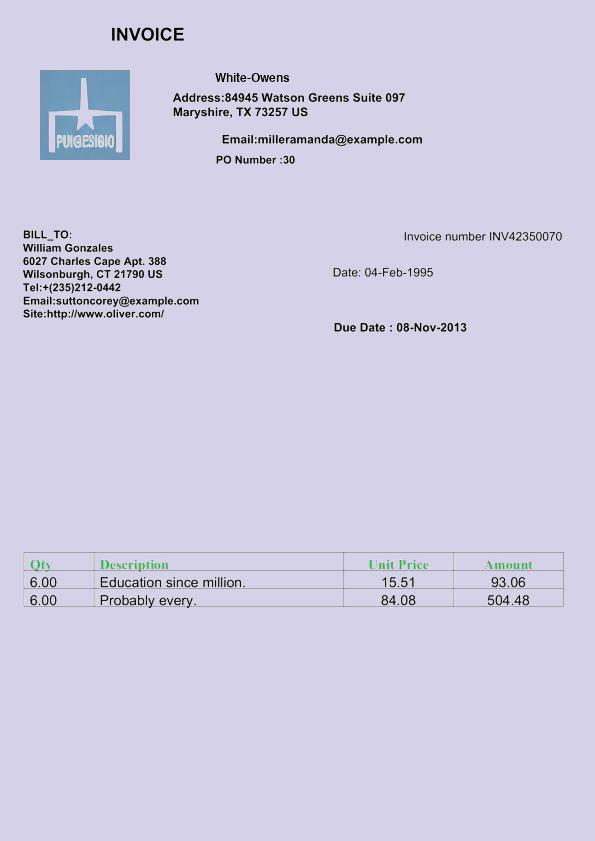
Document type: Invoice